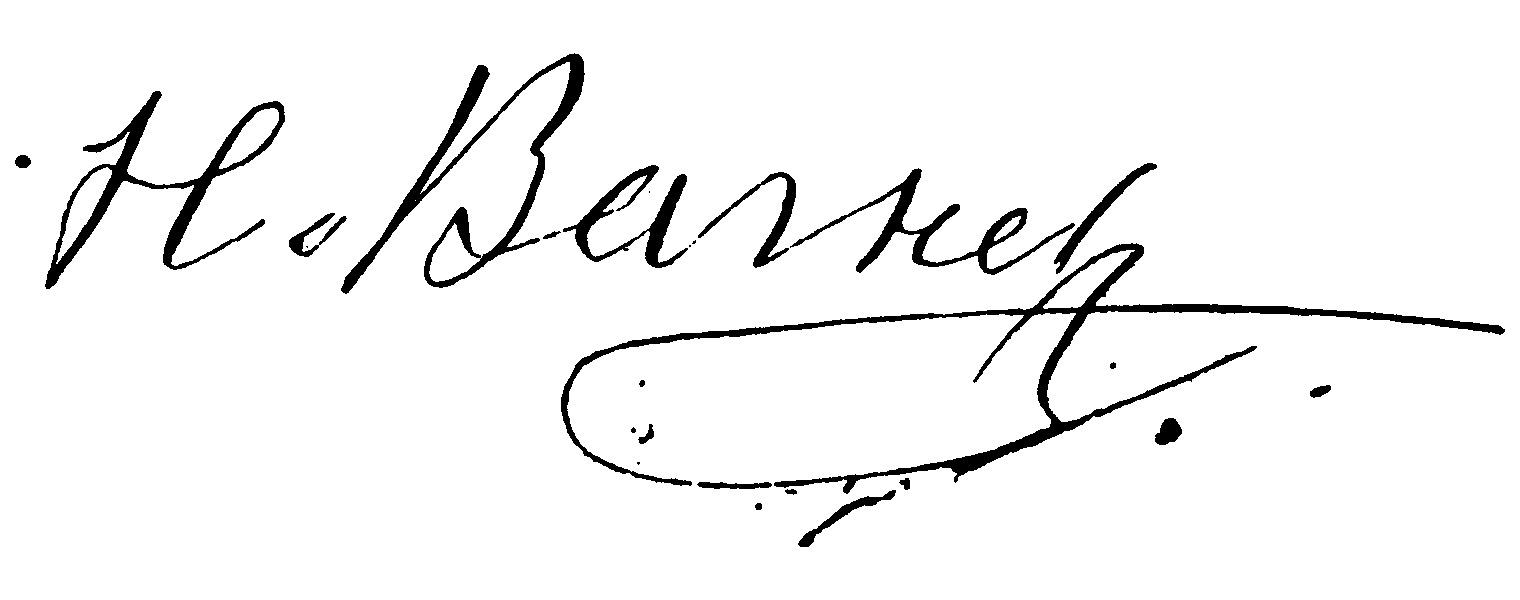
Signature of: nikolai wagner